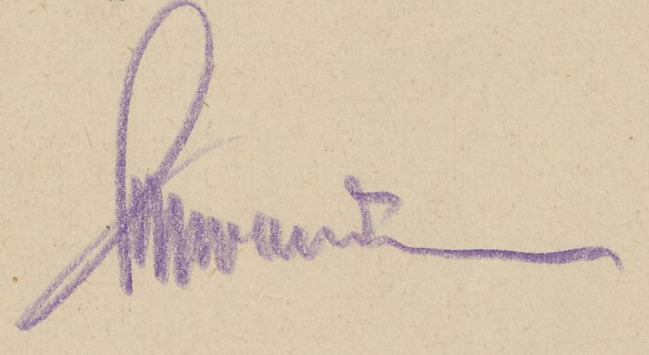
Signature of: maximilian schwandner